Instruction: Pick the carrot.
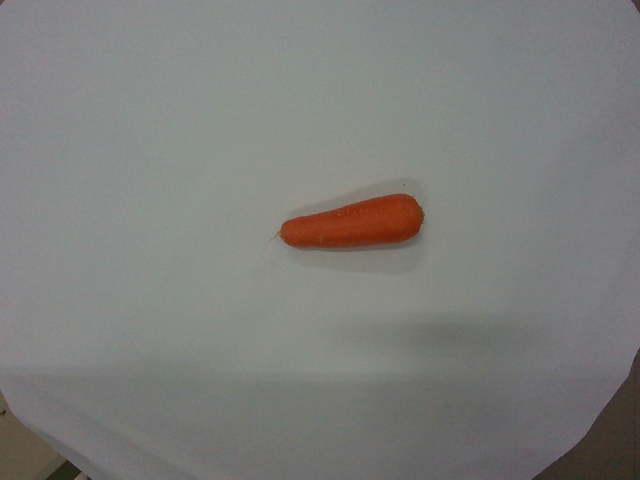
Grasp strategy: vertical